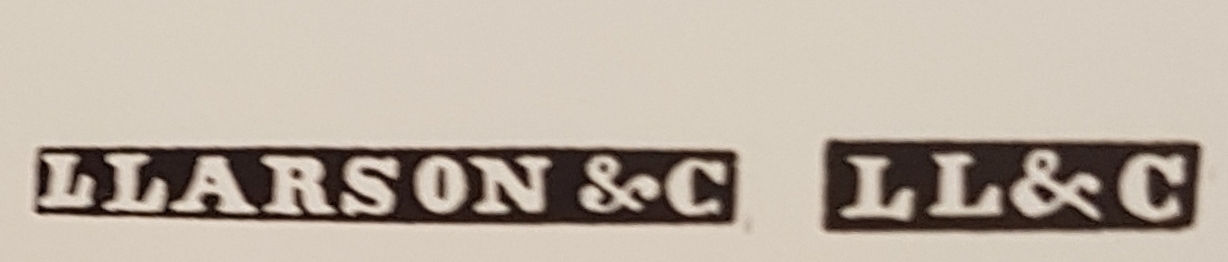
Signature of: lars larsson